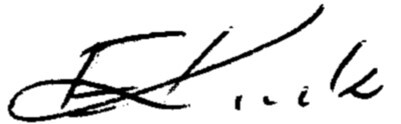
Signature of: elżbieta kruk